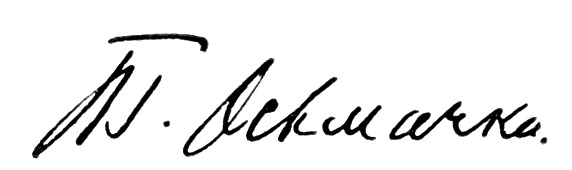
Signature of: todos osmachka